Question: Which state is mentioned in the document?
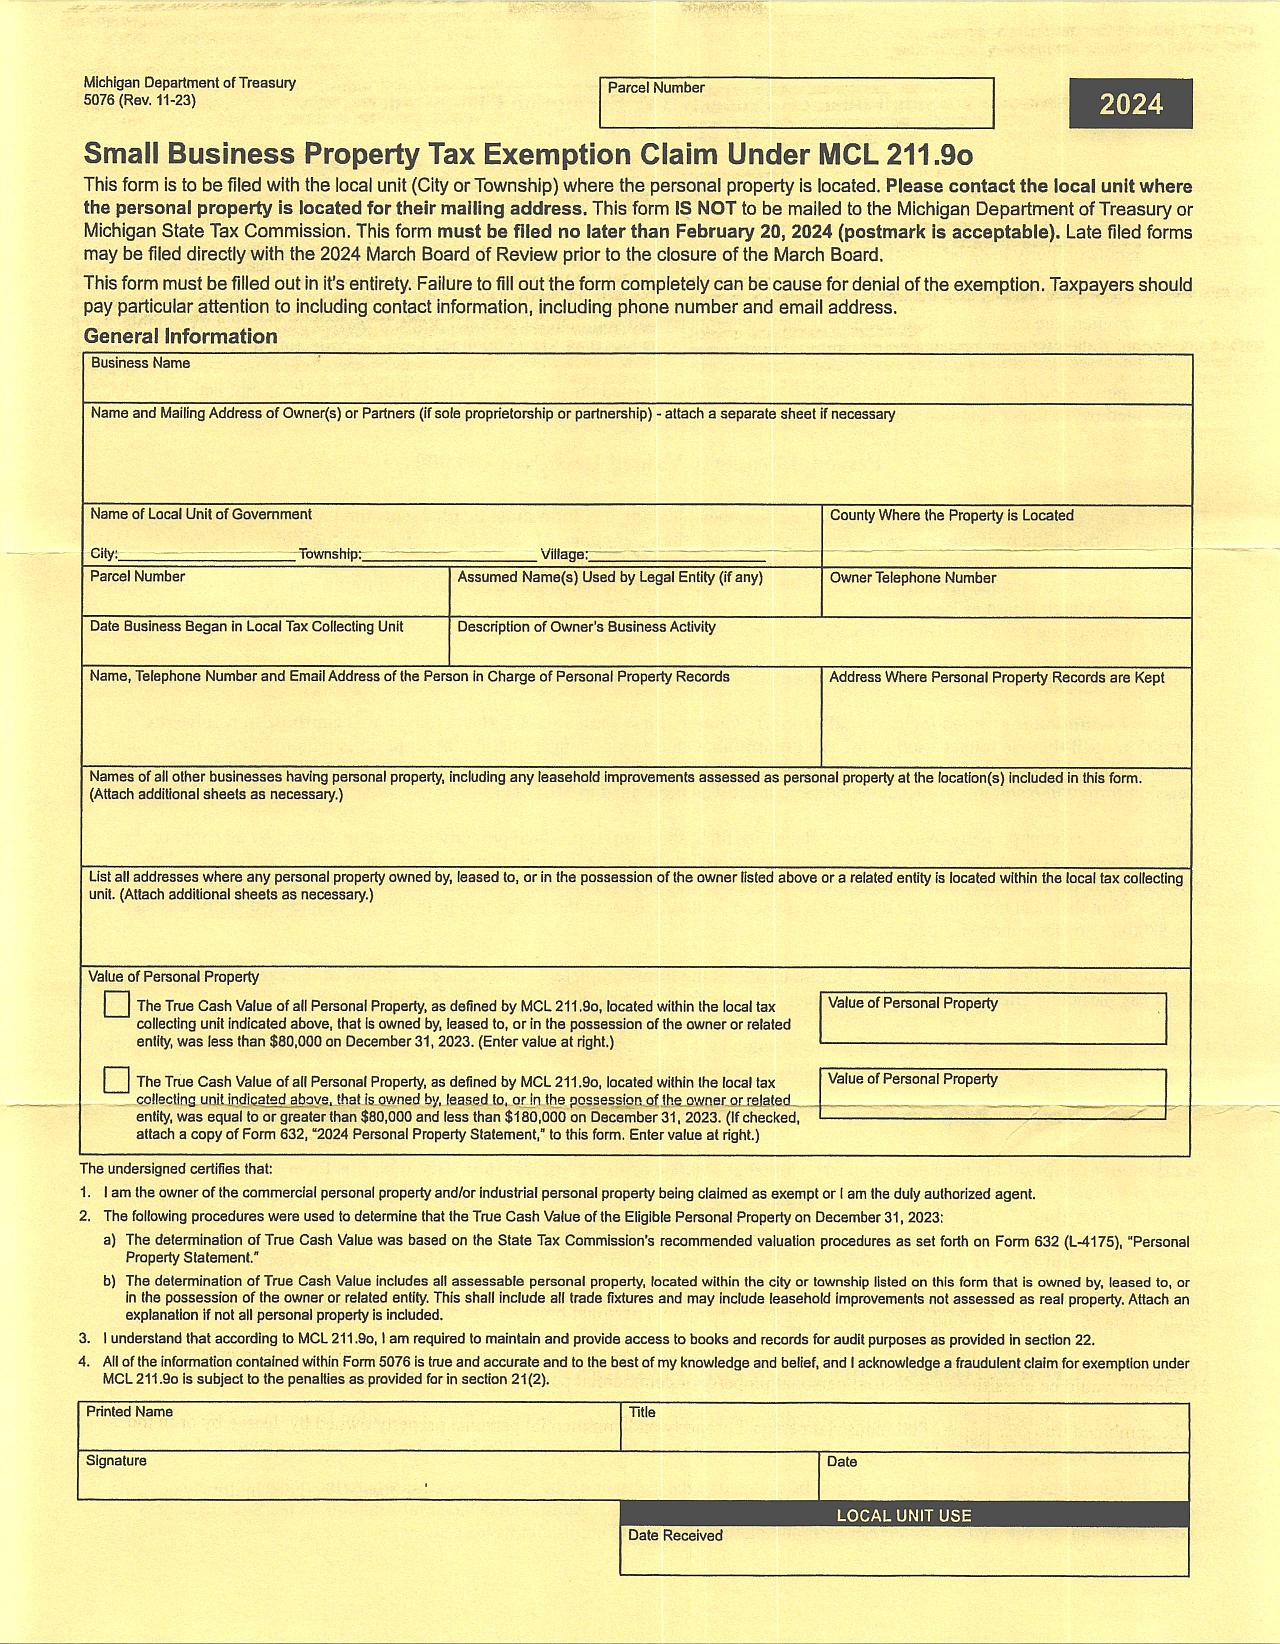
Answer: "Michigan"